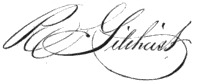
Signature of: robert gilchrist